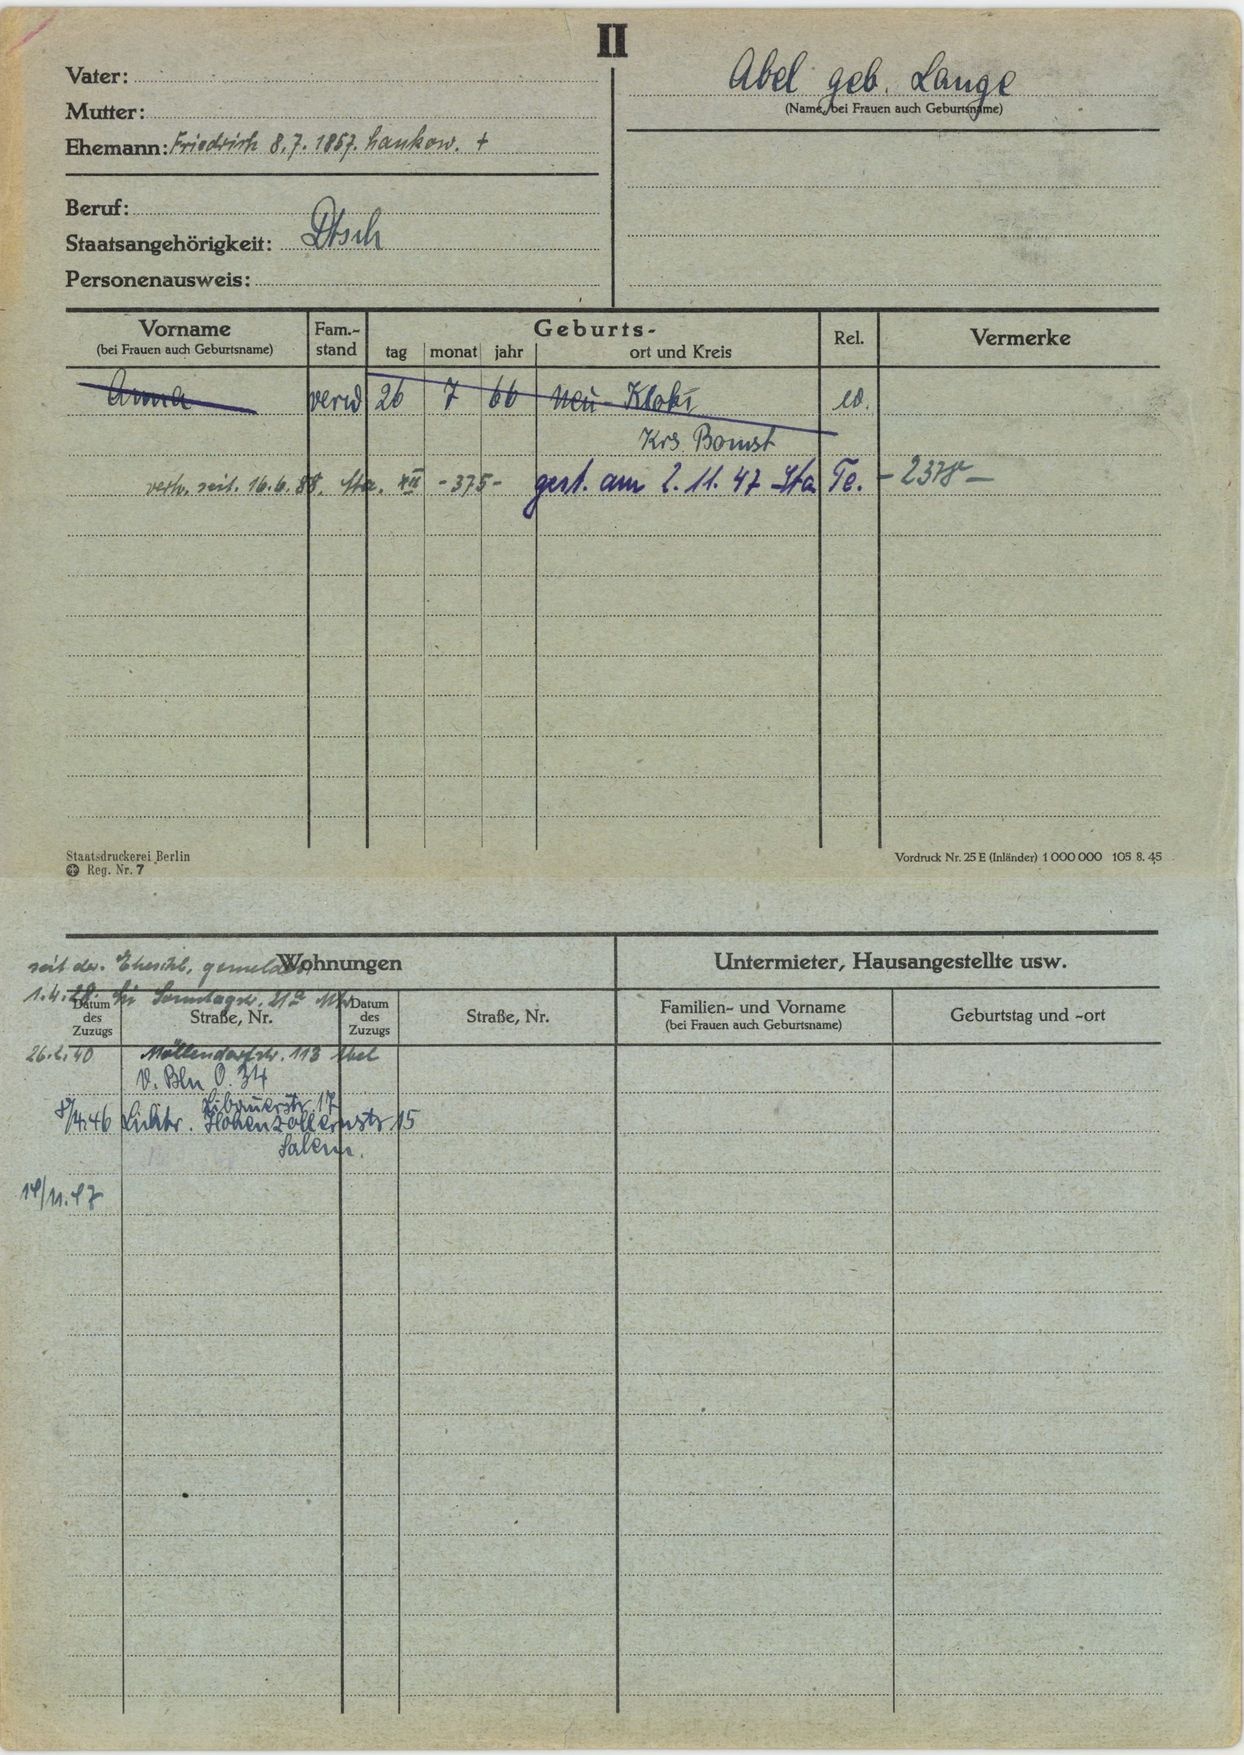
Abel geb. Lange